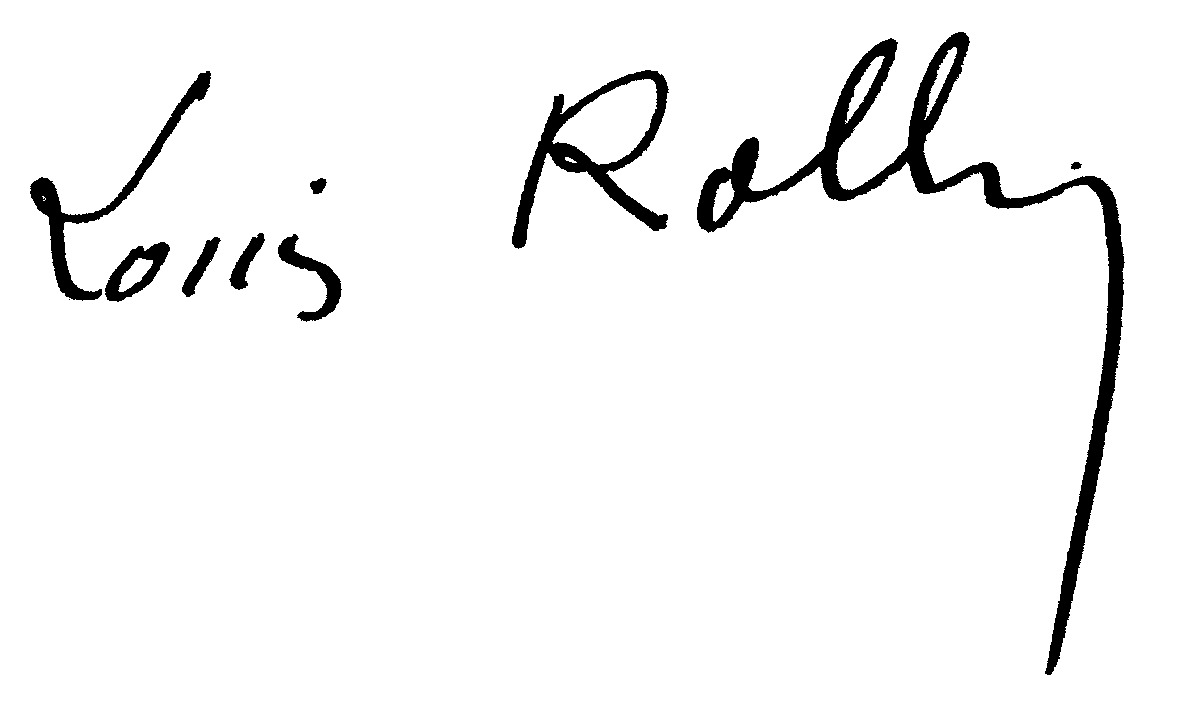
Signature of: louis rollin